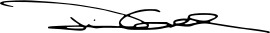
Signature of: jim gerlach